Question: What is the suspected problem?
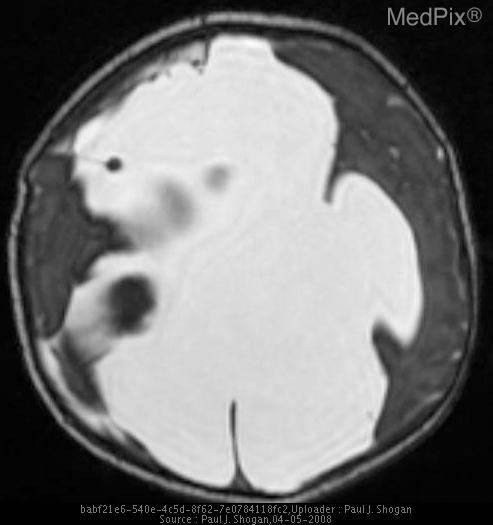
Answer: The findings suggest This patient has agenesis of the corpus callosum.  The posterior fossa is small, with a normally formed cerebellum, which is compressed inferiorly, and the 4th ventricle and cerebral aqueduct are patent.  The globes maintain cross-midline symmetry, and hypotelorism is noted.  The optic tracts are normally formed.  The thalami are fused, and there is partial interhemispheric fusion of the insular parenchyma, and a suggestion of anterior frontal lobe fusion.  There is a partially formed posterior falx cerebri, and anterior interhemispheric fissure.  There is a probable large monoventricle with a dorsal interhemispheric cyst, abutting dysplastic cerebral tissue.  There is an apparent hypoplastic left internal jugular vein.  A cephalocele at the vertex is also noted.. Spoiled Gradient Recalled (SPGR) T2 weighted axial image reveals a partially formed falx cerebri.  There is a large fluid collection centrally, abutting dysplastic cerebral tissue.. The patient might have a history of Full-term neonate with abnormal prenatal ultrasound..